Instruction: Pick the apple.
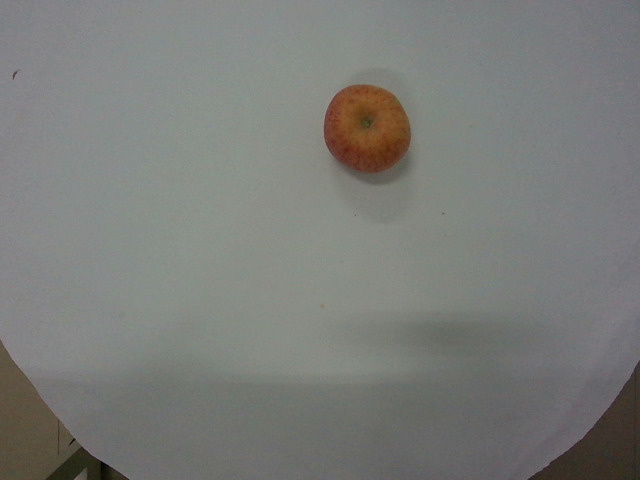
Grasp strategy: vertical